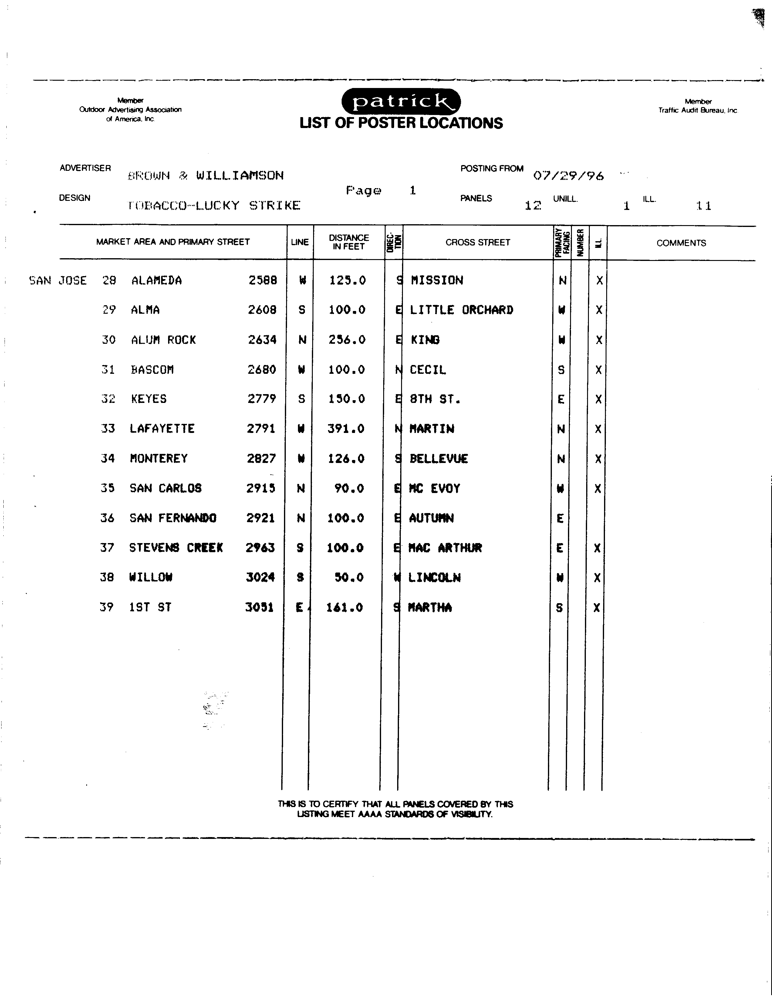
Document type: Invoice